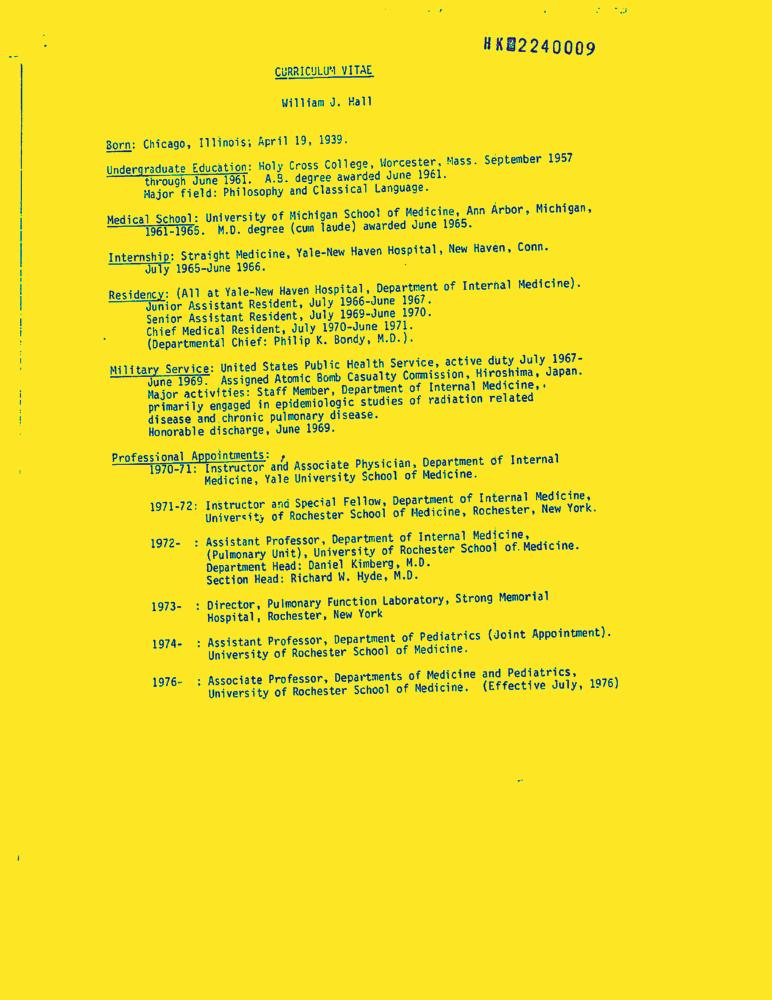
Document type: Resume-Doc